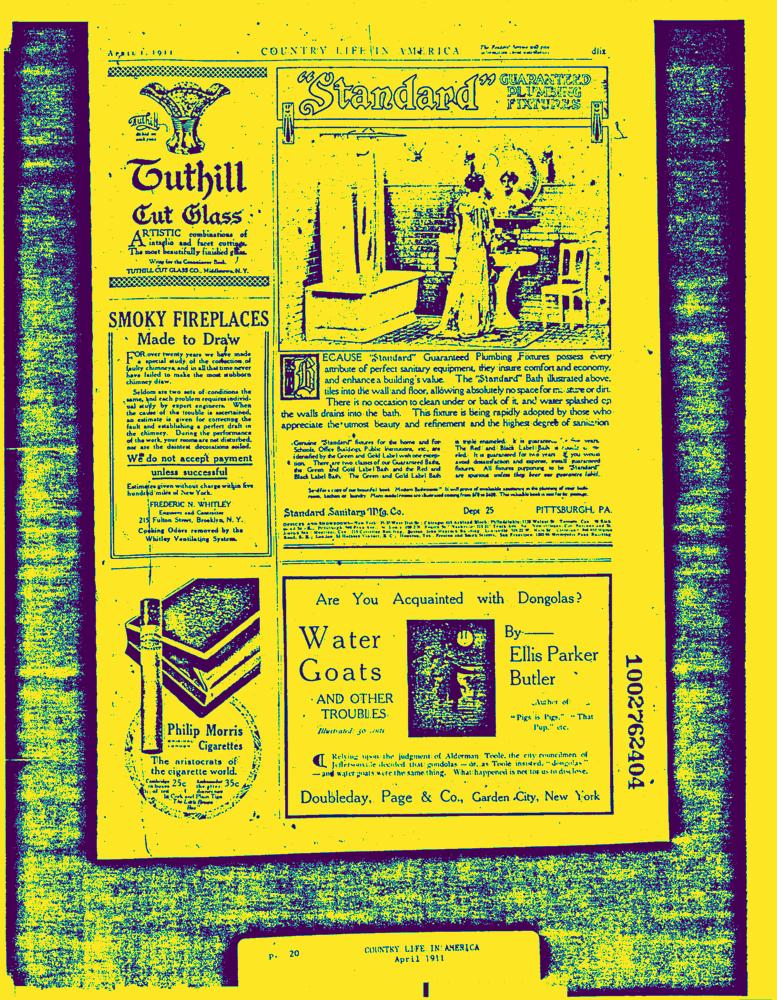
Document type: AD